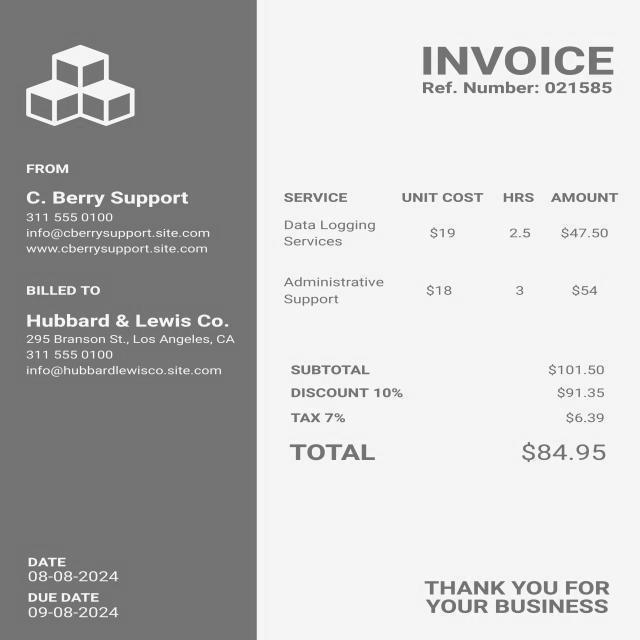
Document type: Invoice